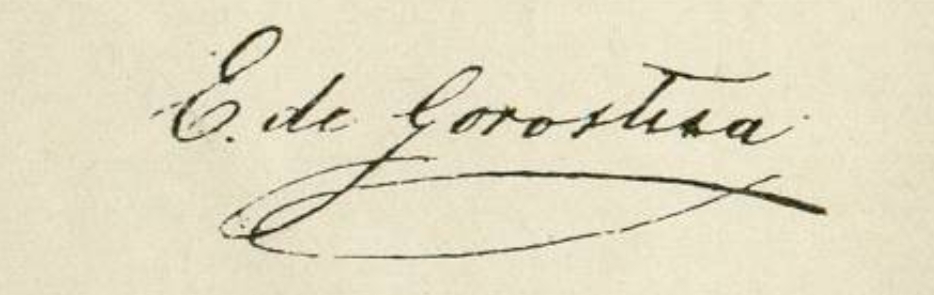
Signature of: manuel eduardo de gorostiza